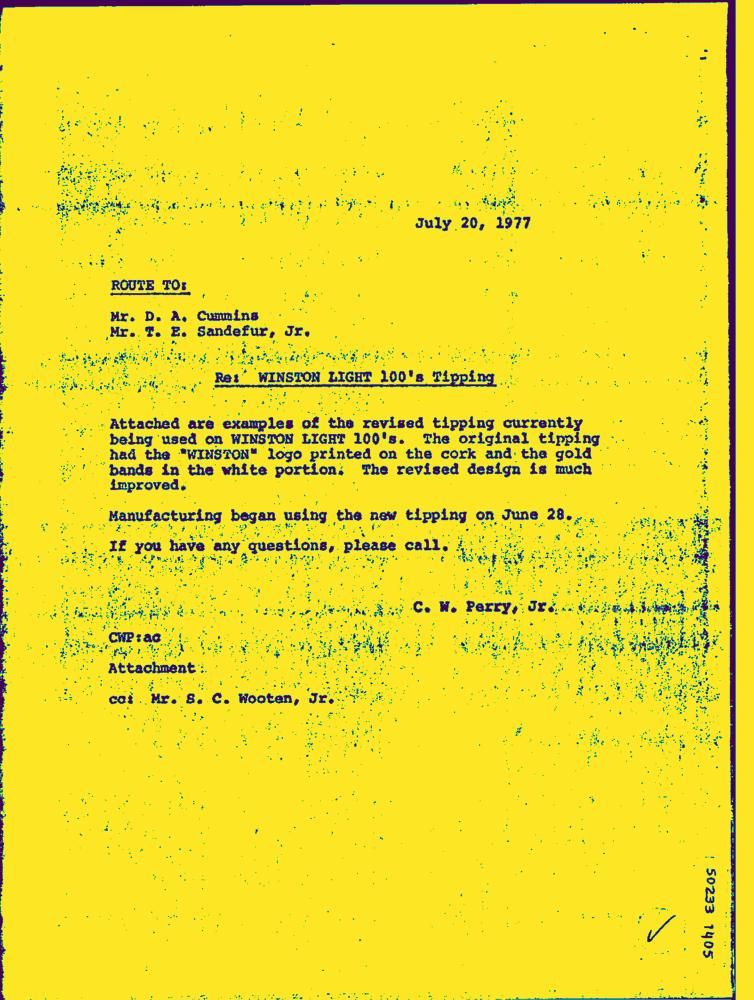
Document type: Letter-Doc